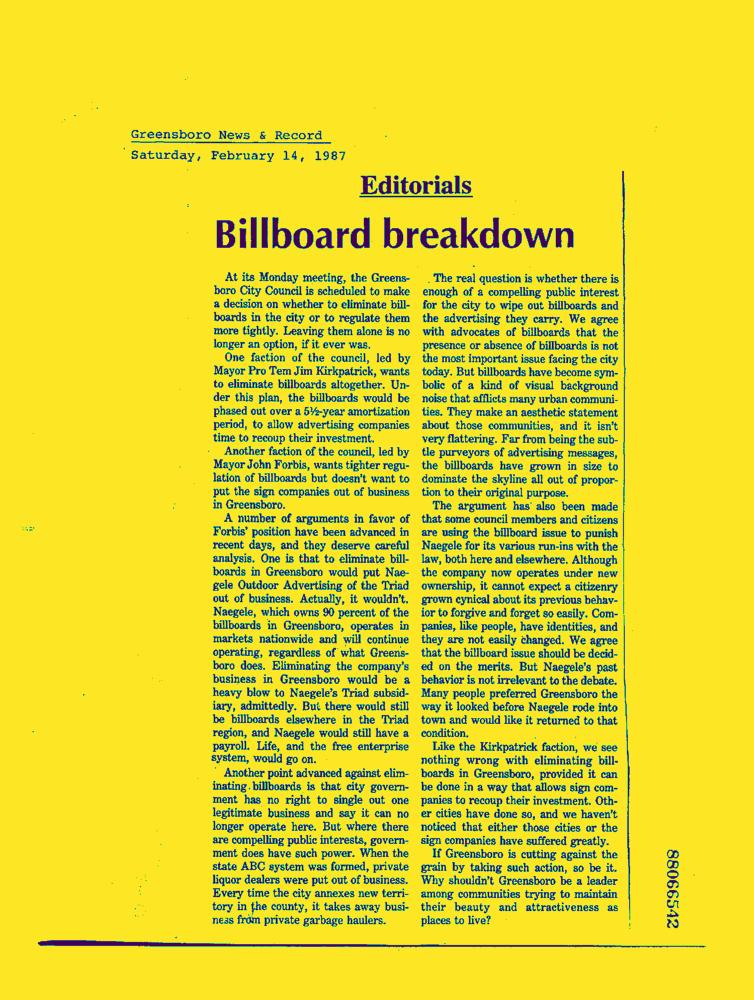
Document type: News-Article